Question: What might the diagnosis be?
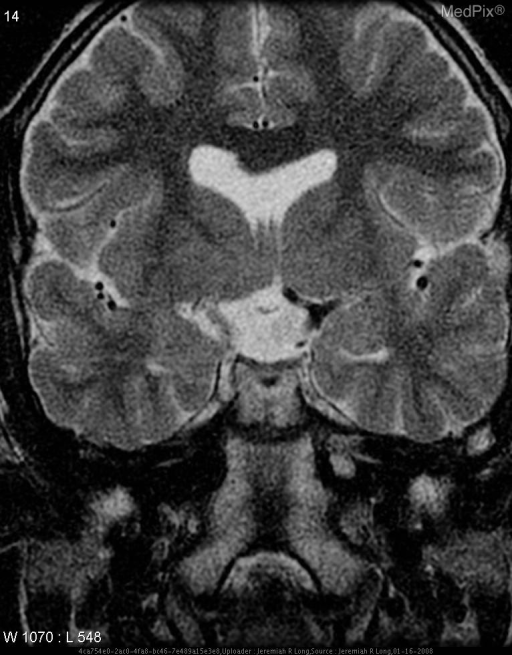
Answer: The possible diagnosis includes Septo-optic dysplasia.